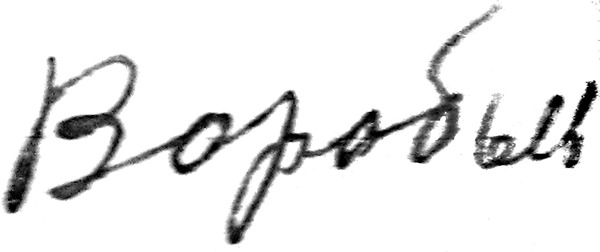
Signature of: q54371545